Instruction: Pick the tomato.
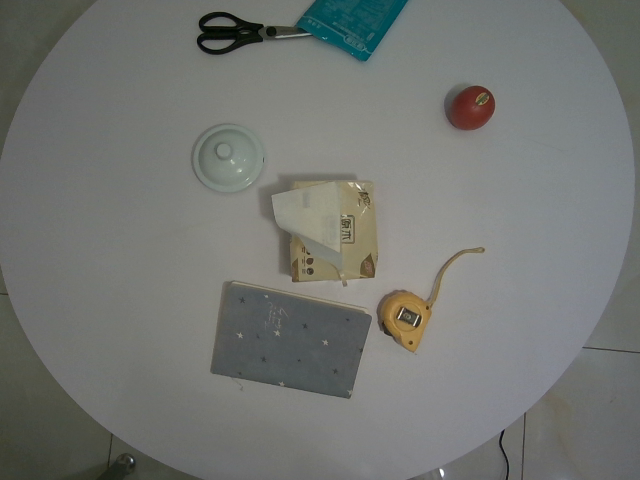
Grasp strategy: vertical